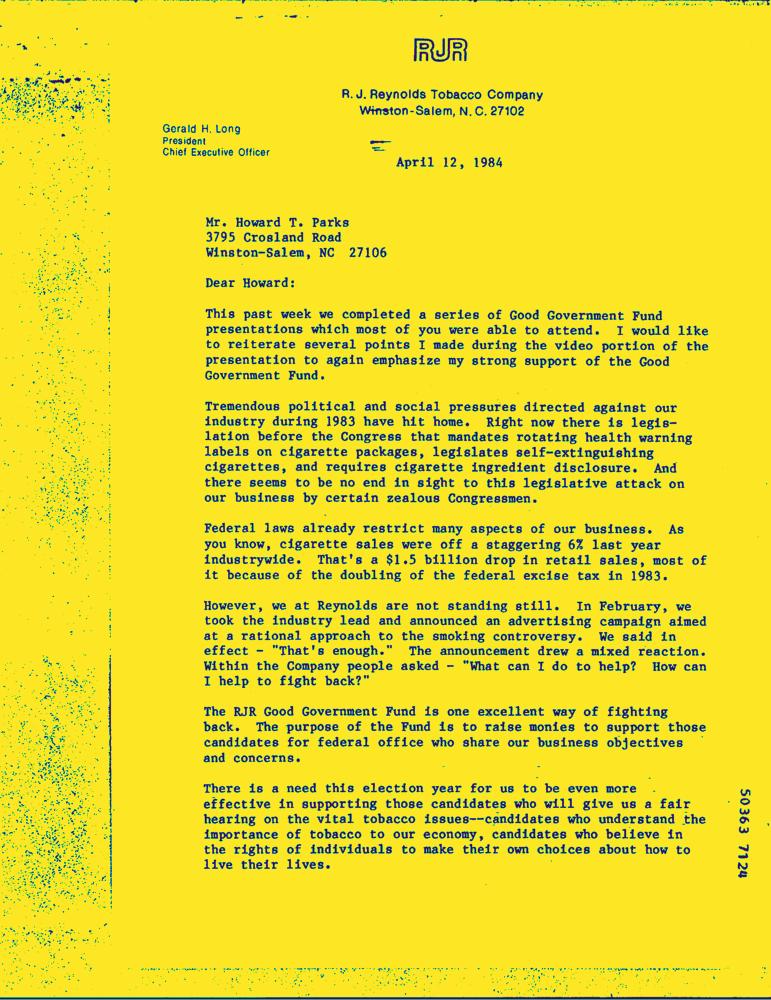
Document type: Letter-Doc